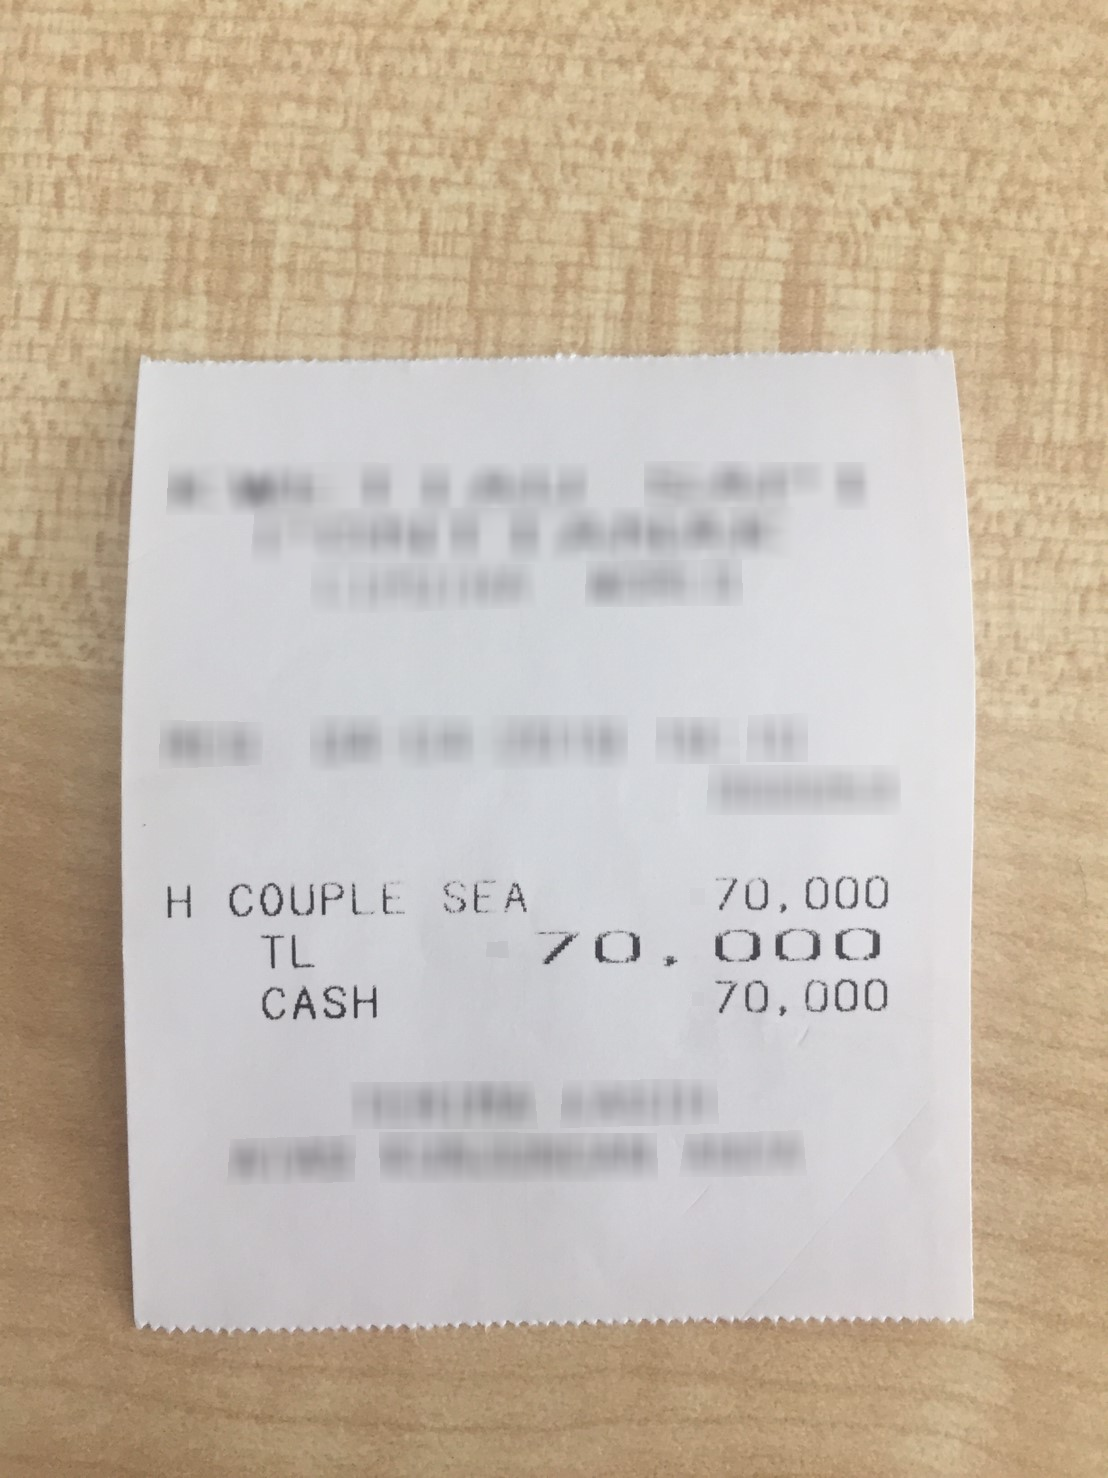
Extraction:
receipt: line_items: name: H COUPLE SEA
price: 70,000
total: 70,000